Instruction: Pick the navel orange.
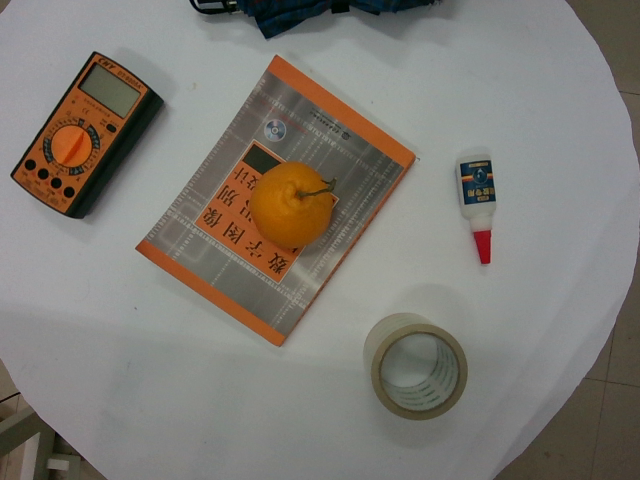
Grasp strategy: vertical